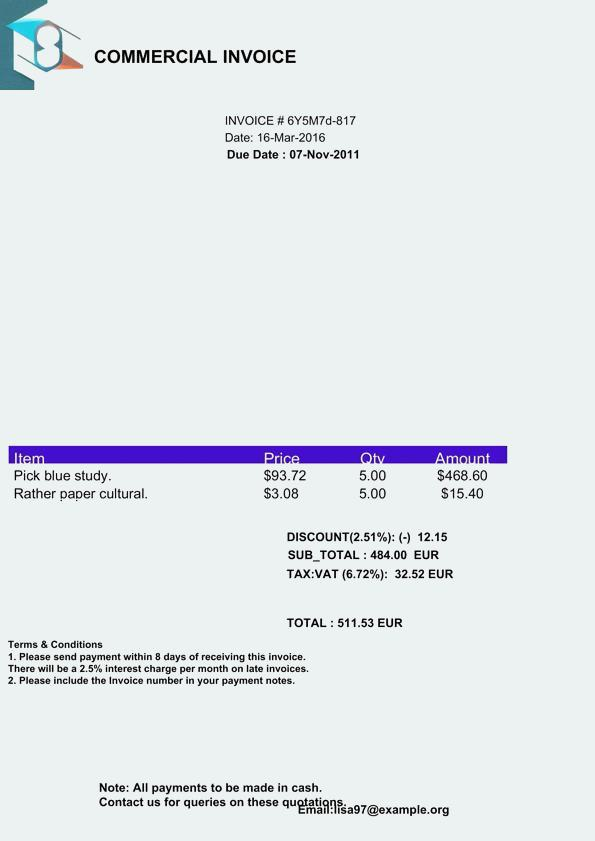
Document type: Invoice